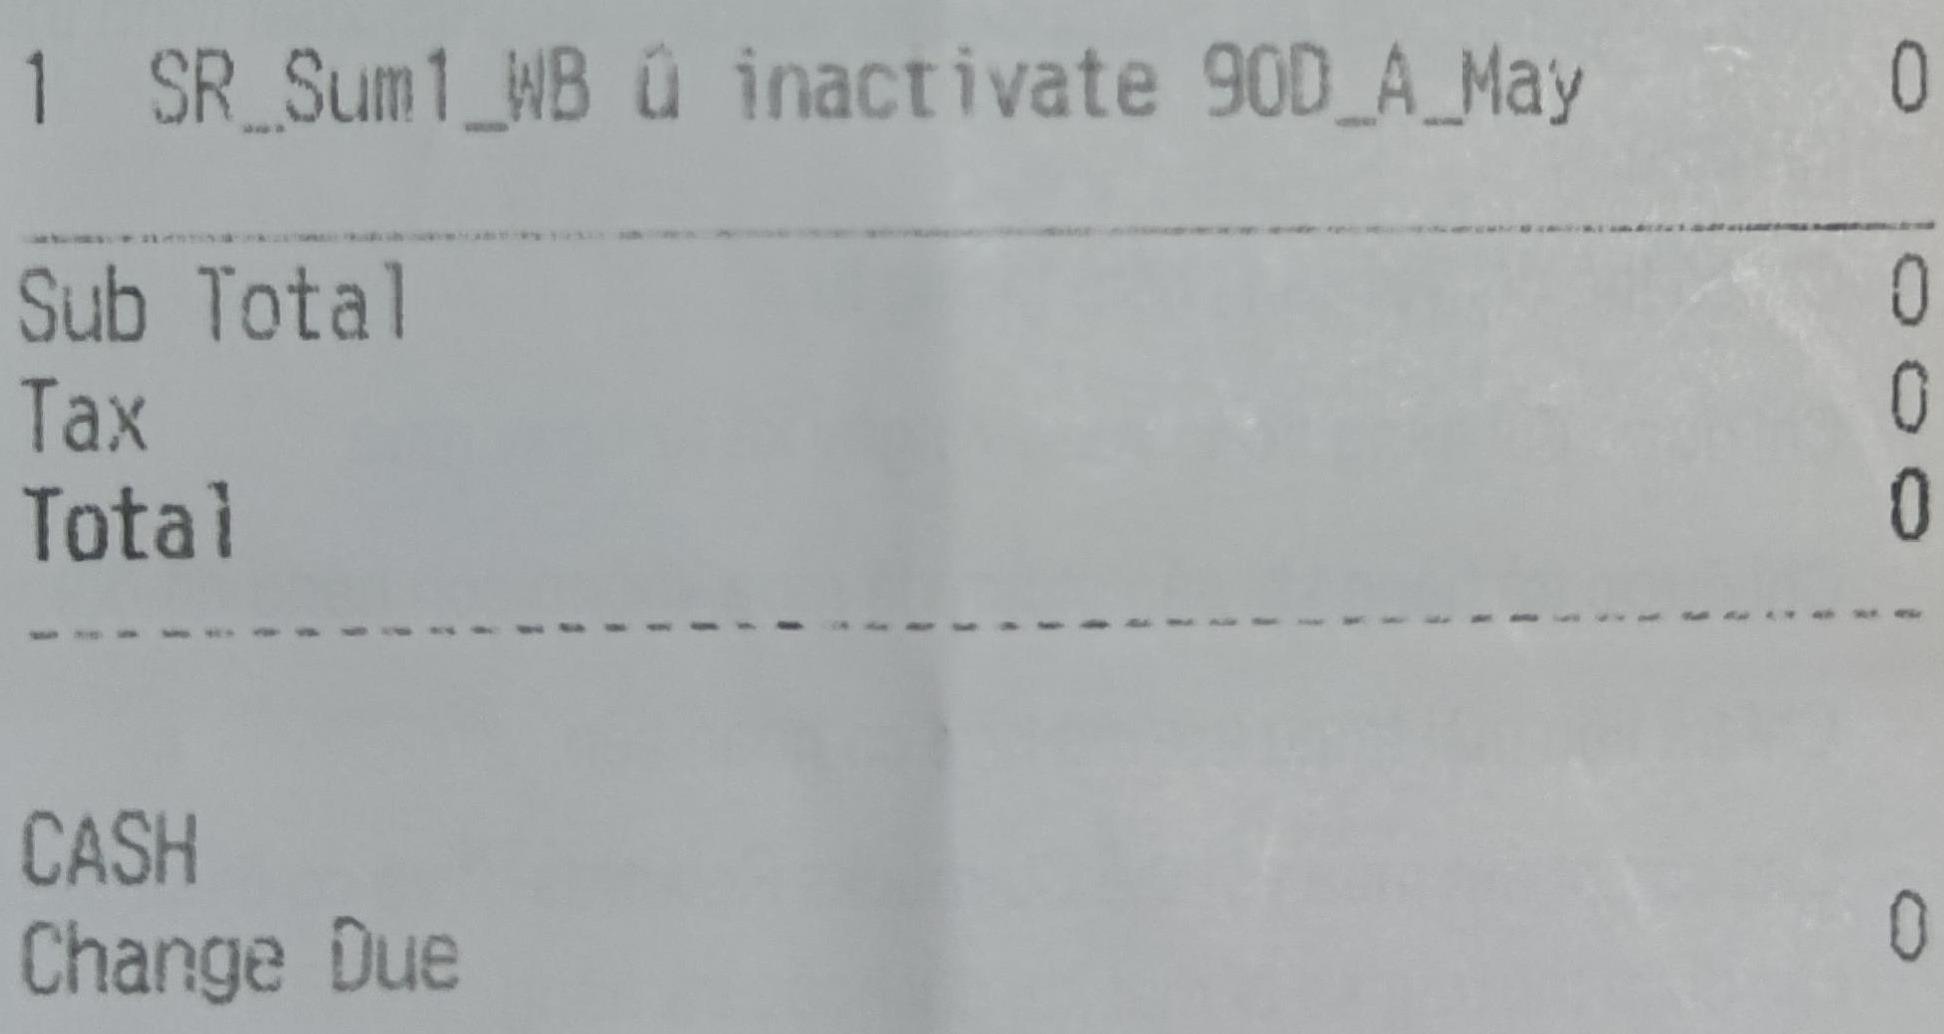
<table>
<tr>
<td>1</td>
<td>SR_Sum1_WB û inactivate 90D_A_May</td>
<td>0</td>
</tr>
</table>

Sub Total 0
Tax 0
Total 0

CASH
Change Due 0